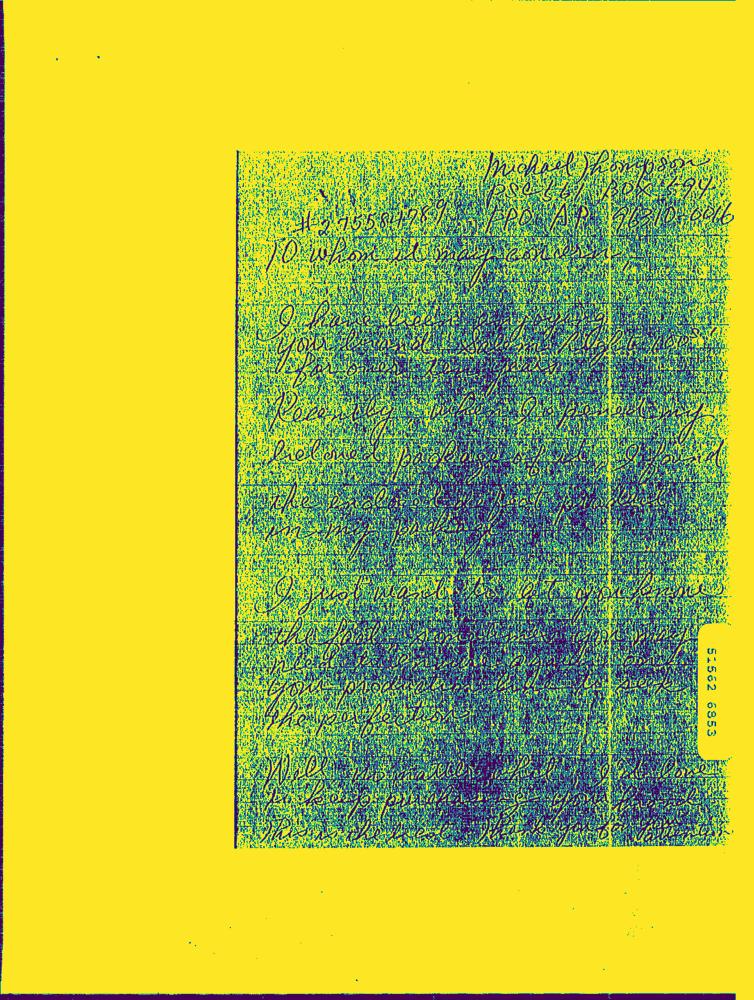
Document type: Hand-Written